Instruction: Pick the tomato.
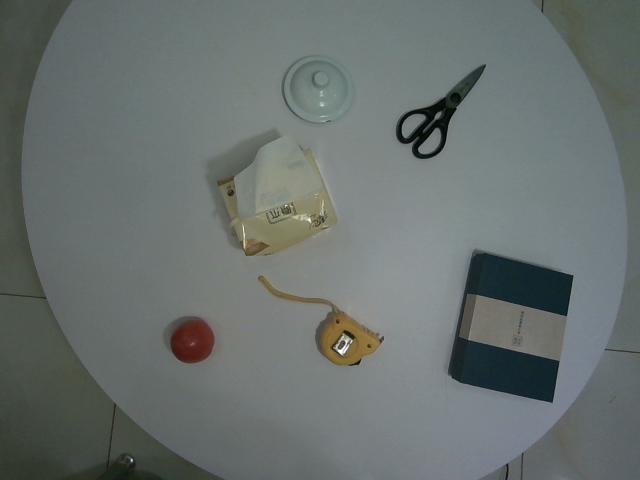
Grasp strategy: vertical